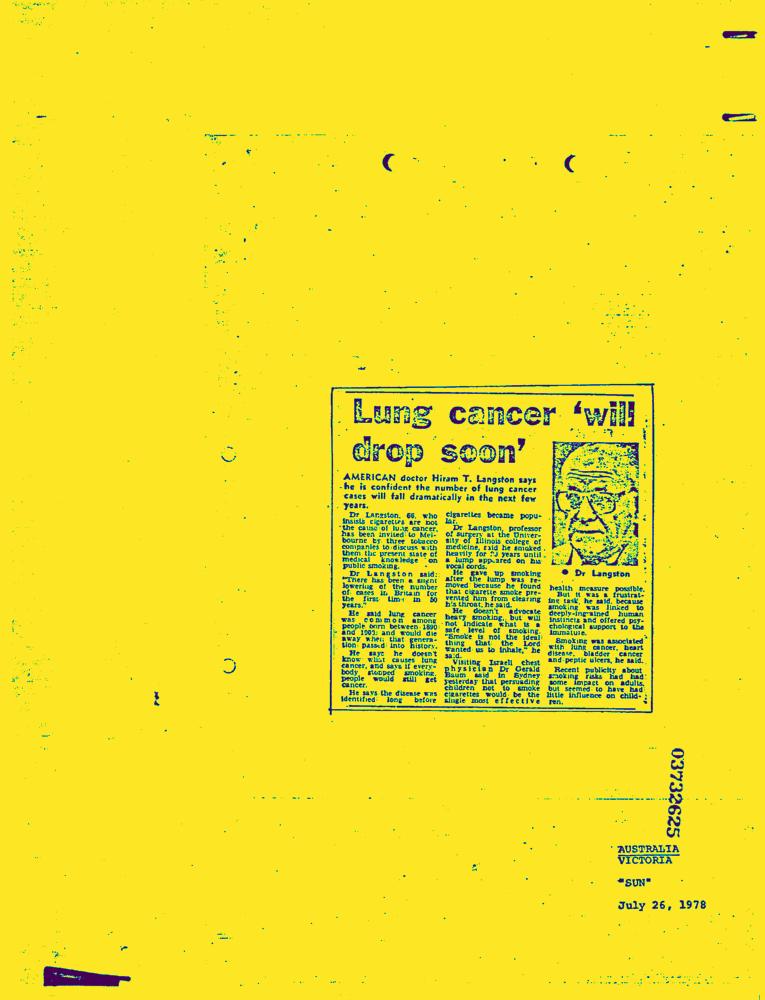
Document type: News-Article